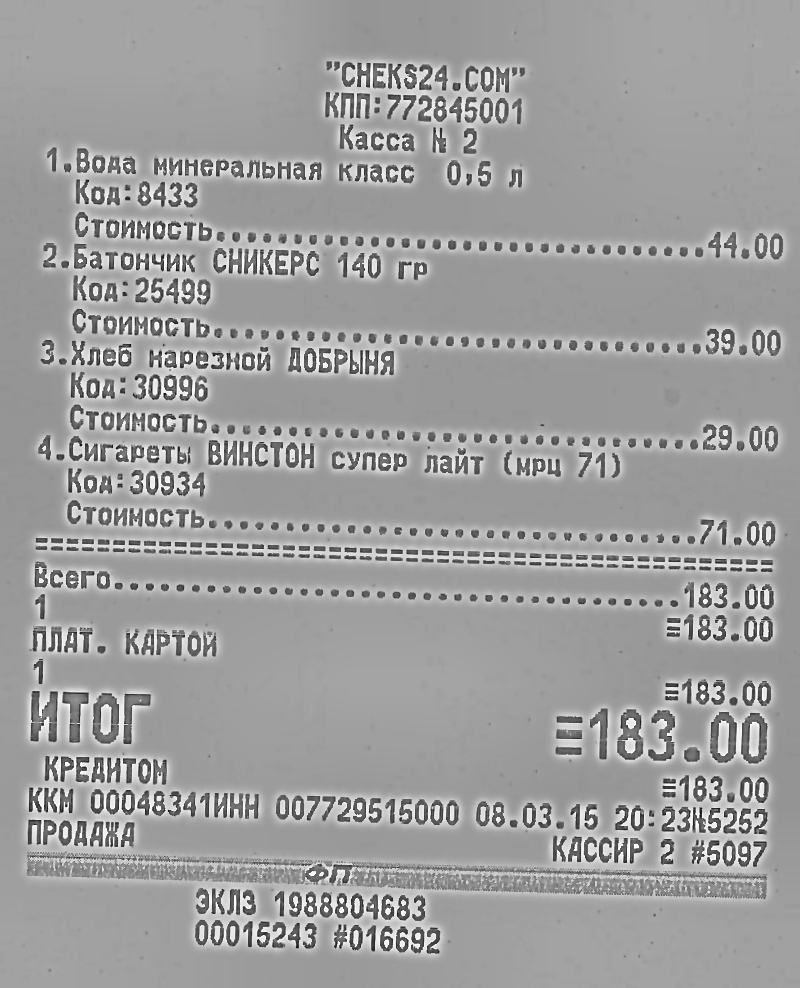
Продавец: "СНЕК824.COM"
ИНН: 007729515000
Дата: 08.03.15
Товары: Вода минеральная класс 0,5 л; Батончик СНИКЕРС 140 гр; Хлеб нарезной ДОБРЫНЯ; Сигареты ВИНСТОН супер лайт (мрц 71)
Количество: 1.000; 1.000; 1.000; 1.000
Цена: 44.00; 39.00; 29.00; 71.00
Сумма: 44.00; 39.00; 29.00; 71.00
Итого: 183.00